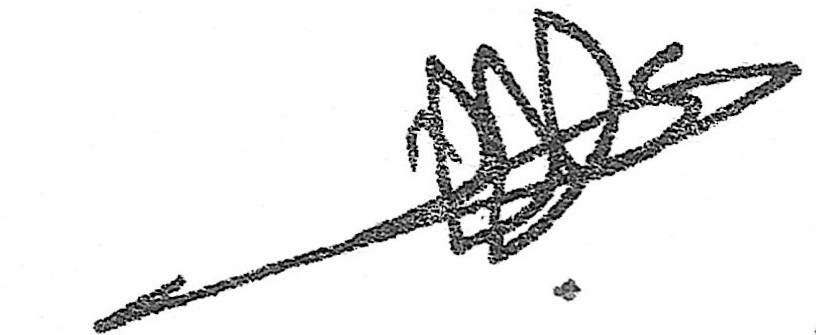
Signature of: ʻabd al raḥmān al ʻuthaymīn